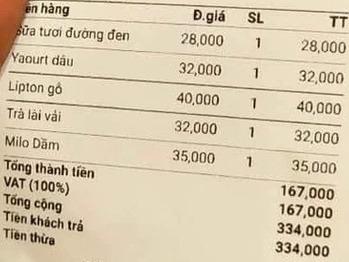
<table>
<tr>
<th>Tên hàng</th>
<th>Đ.giá</th>
<th>SL</th>
<th>TT</th>
</tr>
<tr>
<td>Sữa tươi đường đen</td>
<td>28,000</td>
<td>1</td>
<td>28,000</td>
</tr>
<tr>
<td>Yaourt dâu</td>
<td>32,000</td>
<td>1</td>
<td>32,000</td>
</tr>
<tr>
<td>Lipton gỗ</td>
<td>40,000</td>
<td>1</td>
<td>40,000</td>
</tr>
<tr>
<td>Trà lài vải</td>
<td>32,000</td>
<td>1</td>
<td>32,000</td>
</tr>
<tr>
<td>Milo Dầm</td>
<td>35,000</td>
<td>1</td>
<td>35,000</td>
</tr>
</table>

Tổng thành tiền 167,000
VAT (100%)
Tổng cộng 167,000
Tiền khách trả 334,000
Tiền thừa 334,000